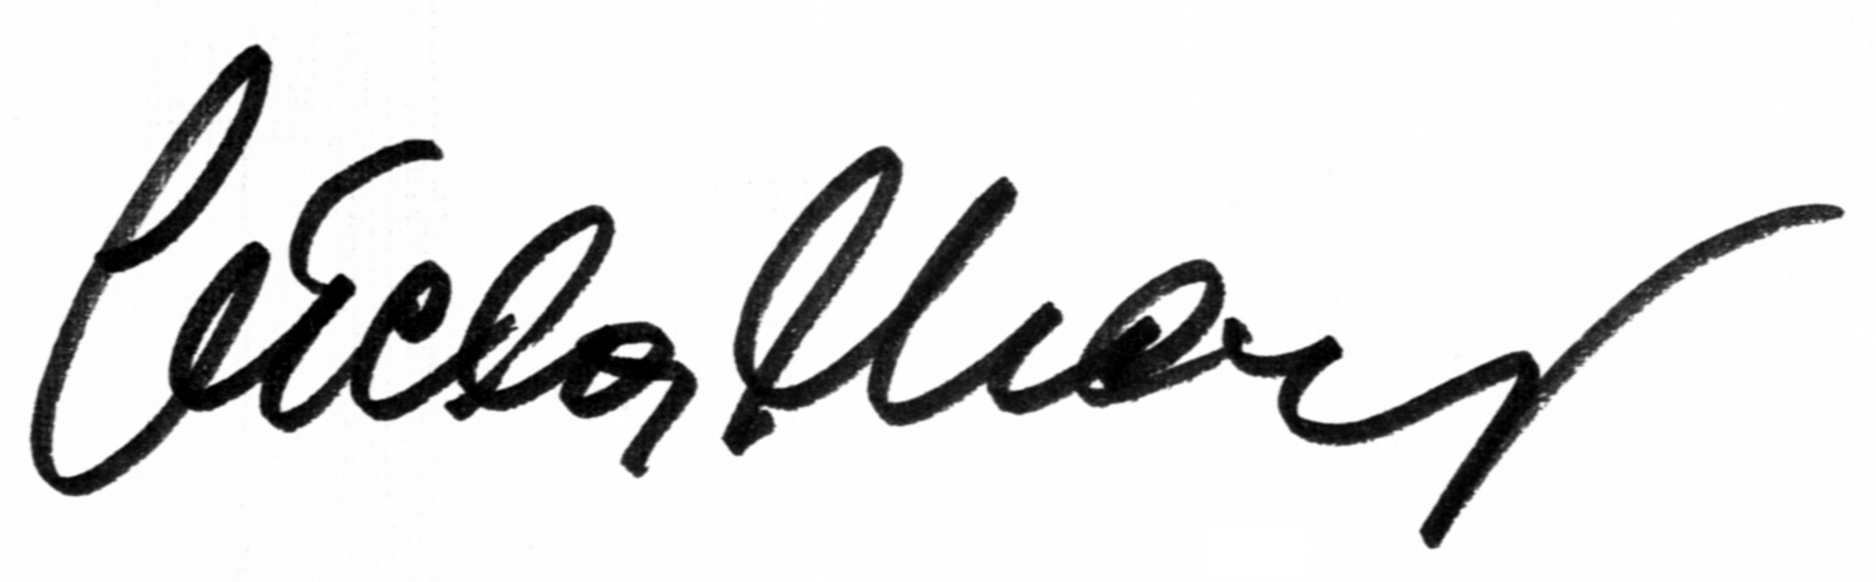
Signature of: gisela may